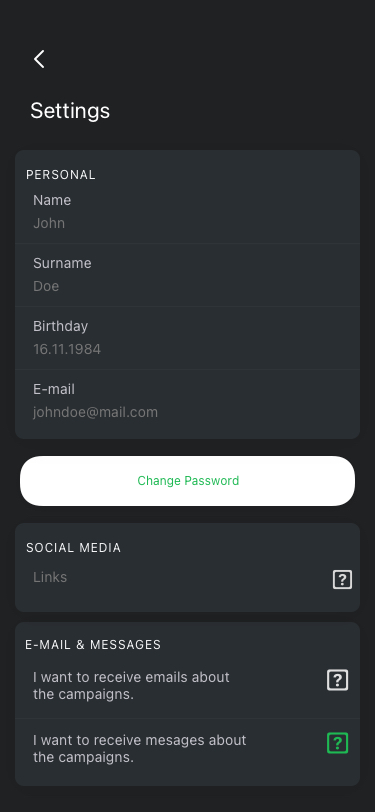
Text in this UI design:

I want to receive mesages about the campaigns.

I want to receive emails about the campaigns.
E-MAIL & MESSAGES

Links
SOCIAL MEDIA
johndoe@mail.com
E-mail
16.11.1984
Birthday
Doe
Surname
John
Name
PERSONAL
Settings